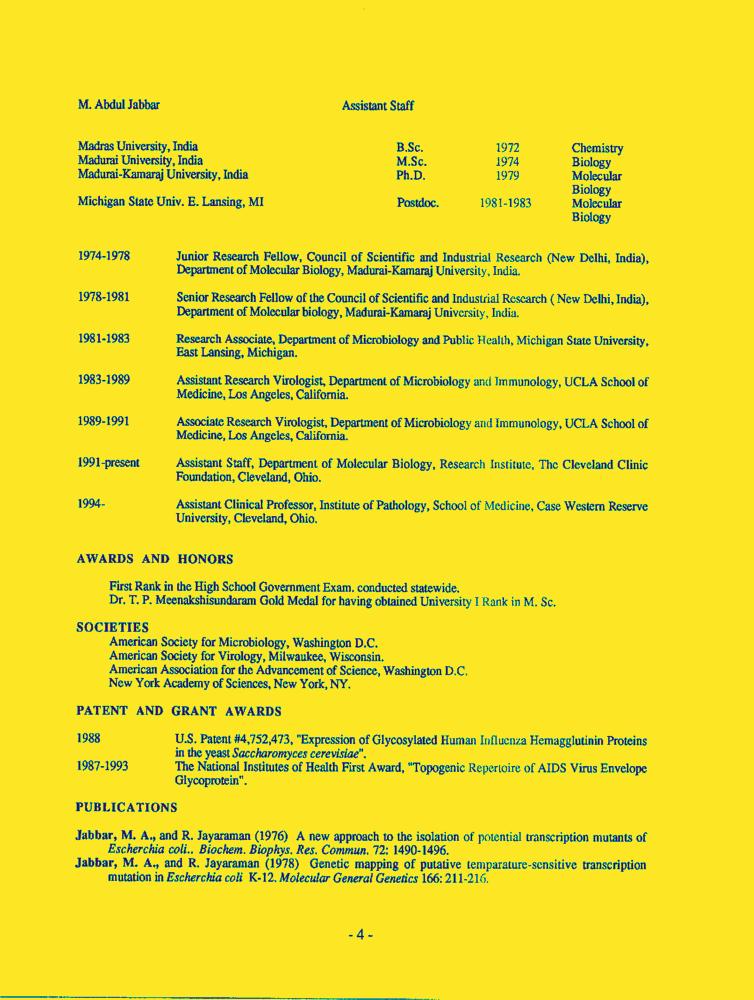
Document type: Resume-Doc